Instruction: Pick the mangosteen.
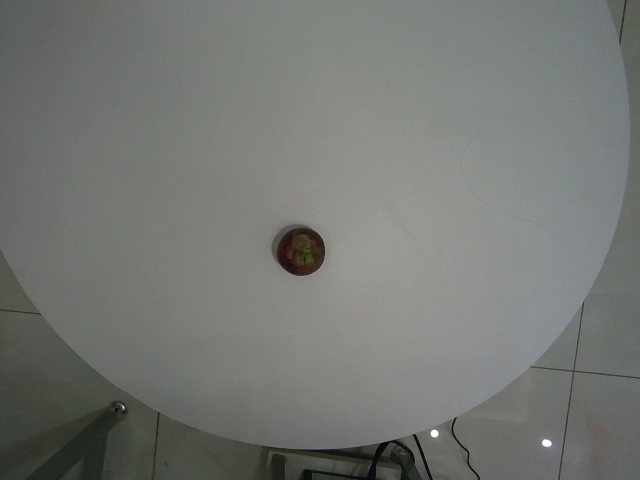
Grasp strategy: vertical